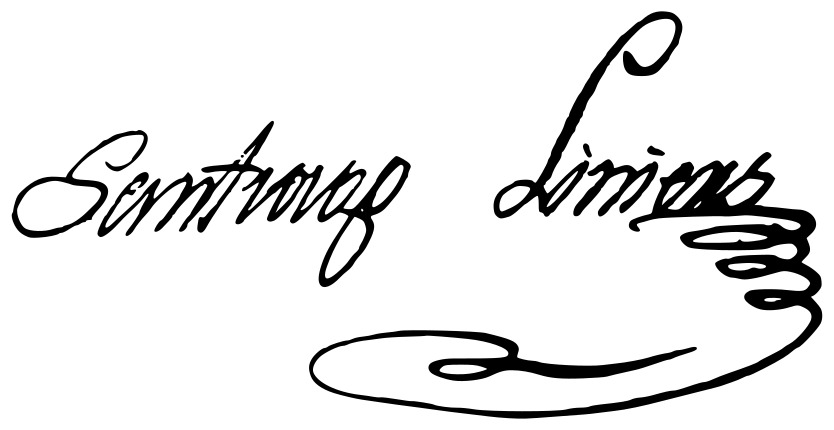
Signature of: santiago de liniers 1st count of buenos aires